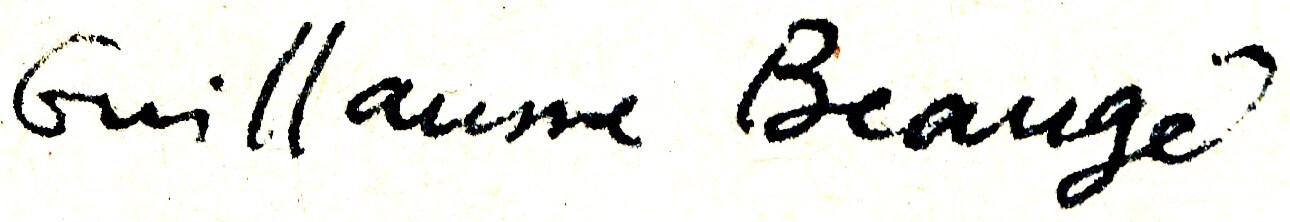
Signature of: guillaume beaugé